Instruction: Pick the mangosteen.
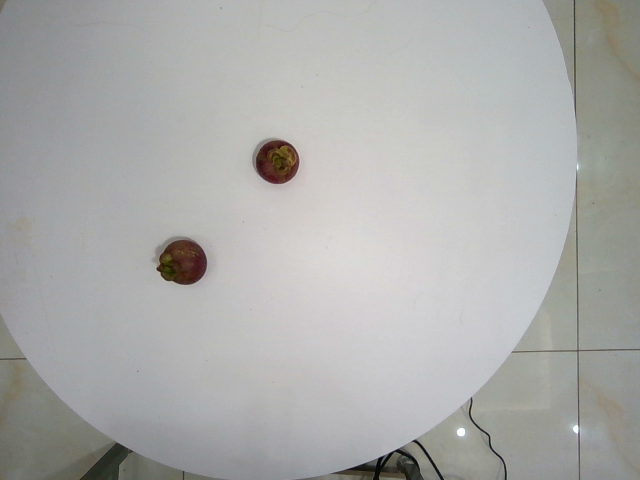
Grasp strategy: vertical